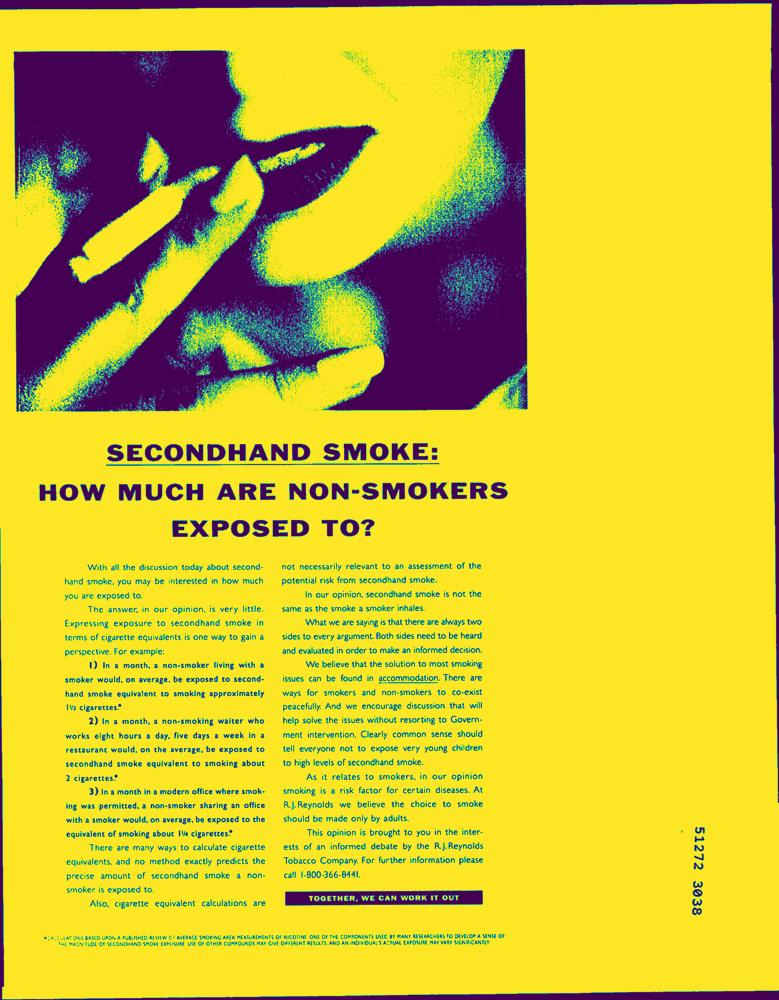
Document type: AD